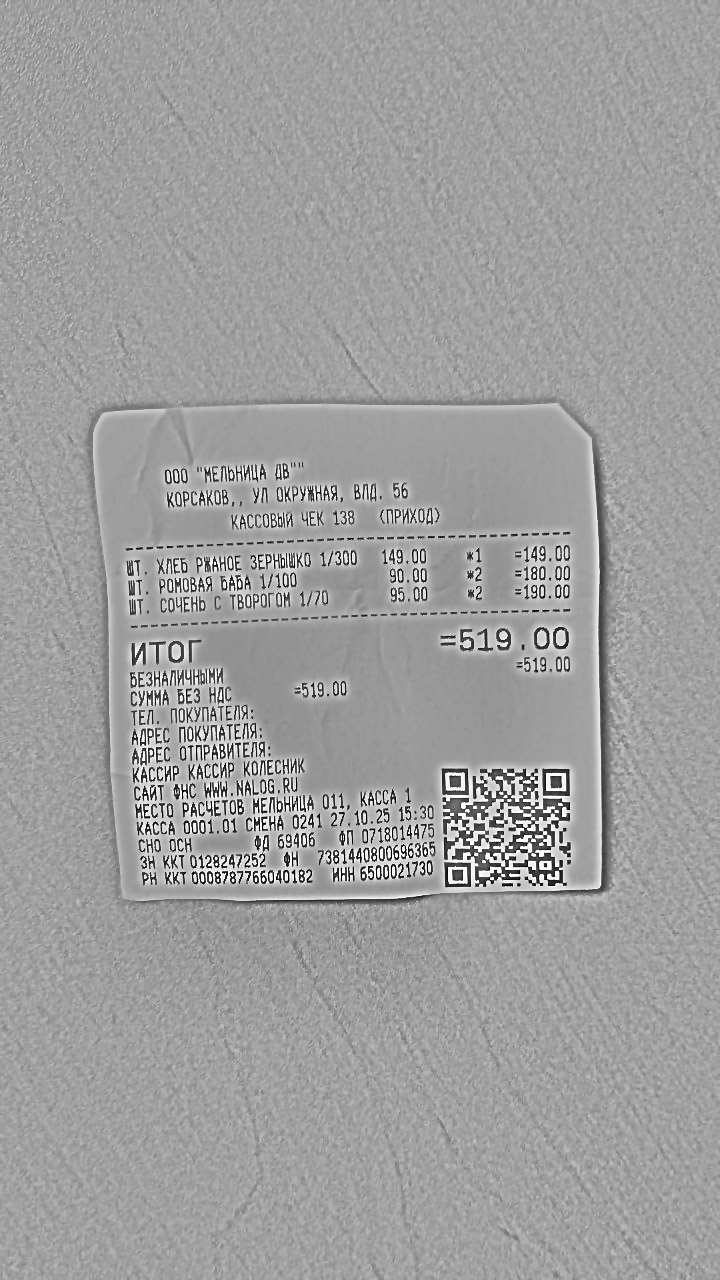
Продавец: ООО "МЕЛЬНИЦА ДВ"
ИНН: 6500021730
Дата: 27.10.25
Товары: ШТ. ХЛЕБ РЖАНОЕ ЗЕРНЫШКО 1/300; ШТ. РОМОВАЯ БАБА 1/100; ШТ. СОЧЕНЬ С ТВОРОГОМ 1/70
Количество: 1; 2; 2
Цена: 149.00; 90.00; 95.00
Сумма: 149.00; 180.00; 190.00
Итого: 519.00